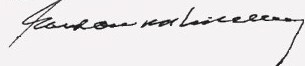
Signature of: gordon b hinckley